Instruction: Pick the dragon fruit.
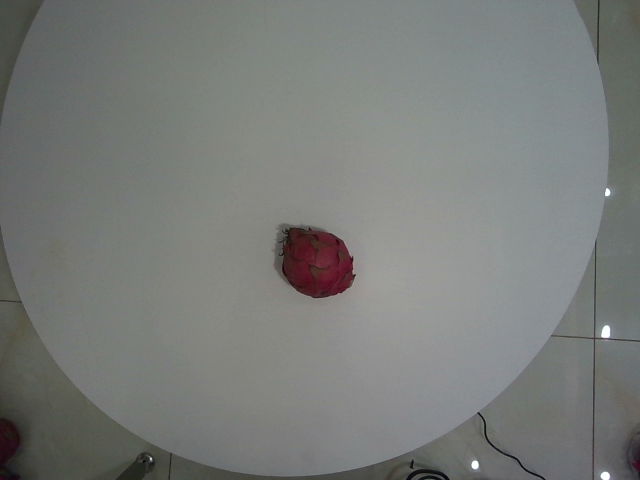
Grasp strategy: vertical